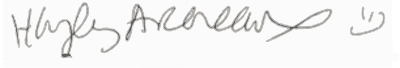
Signature of: hayley arceneaux